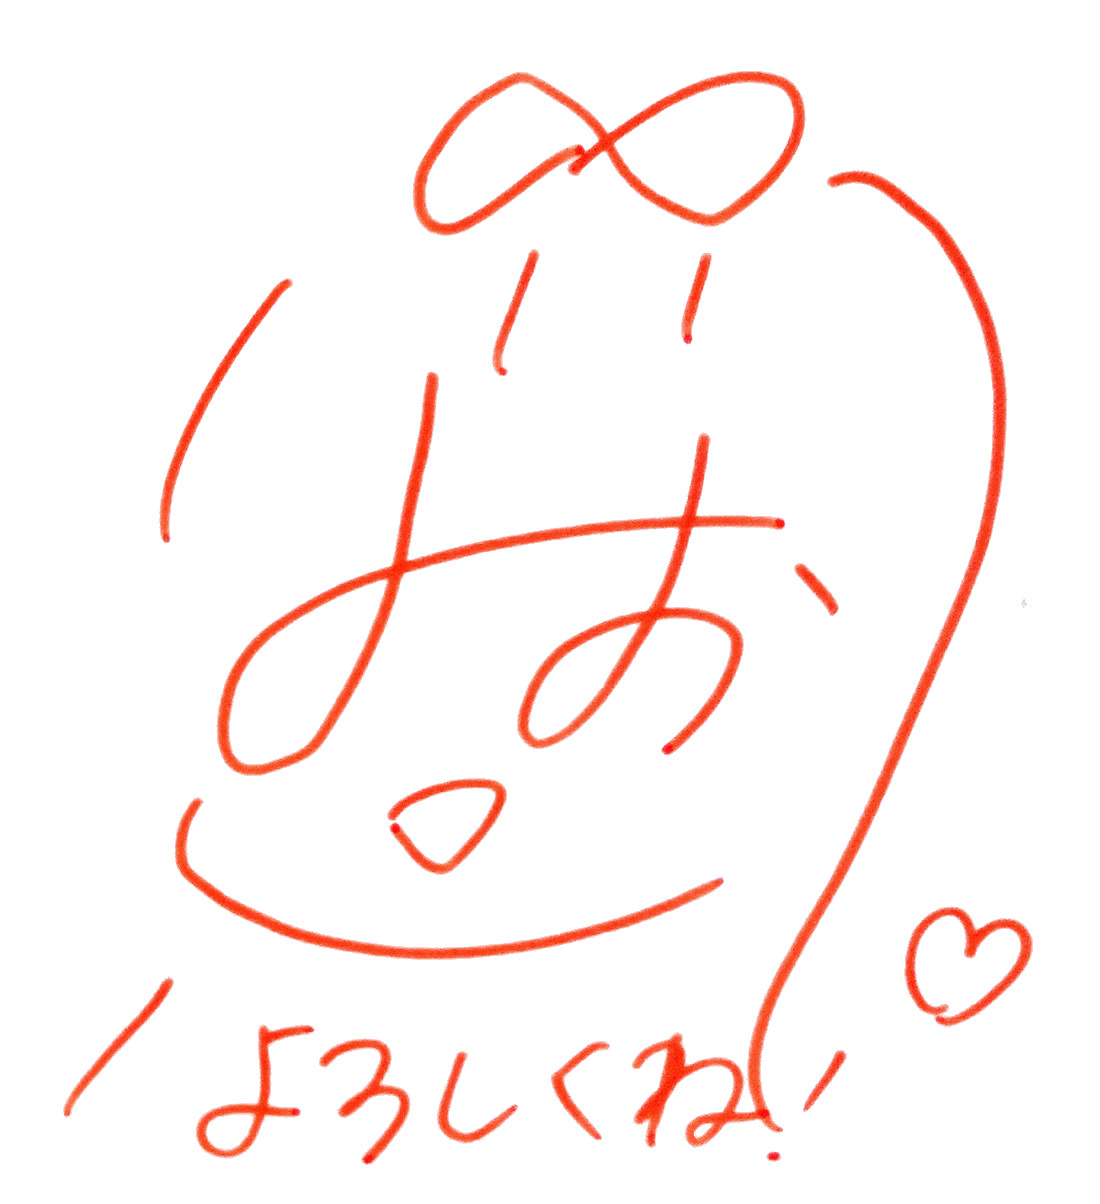
Signature of: mio ishikawa